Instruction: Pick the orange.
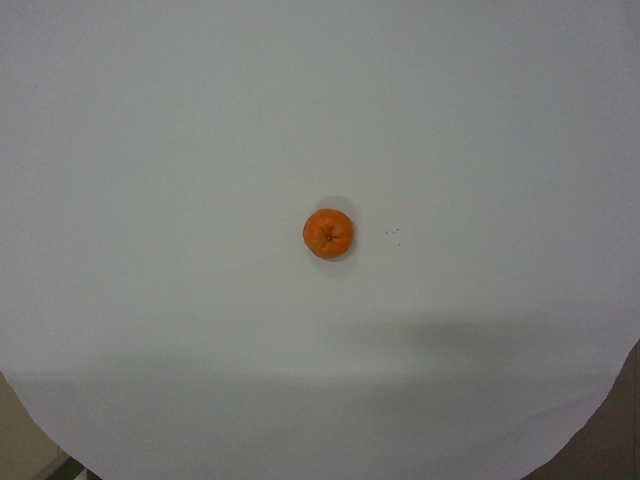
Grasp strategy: vertical